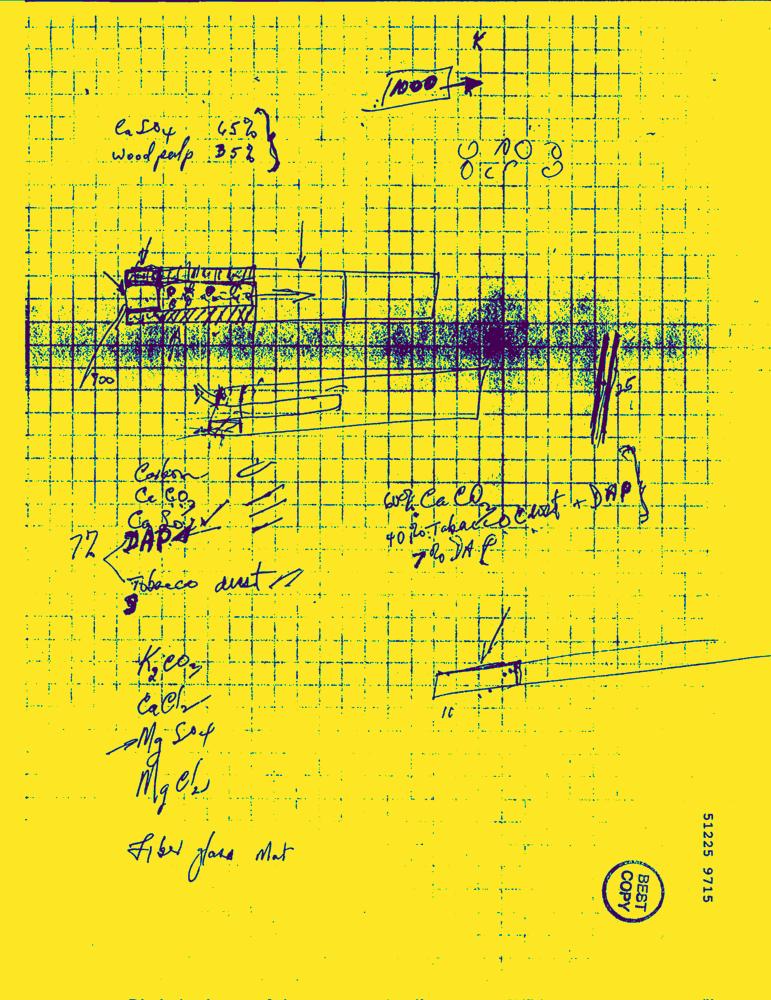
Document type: Hand-Written